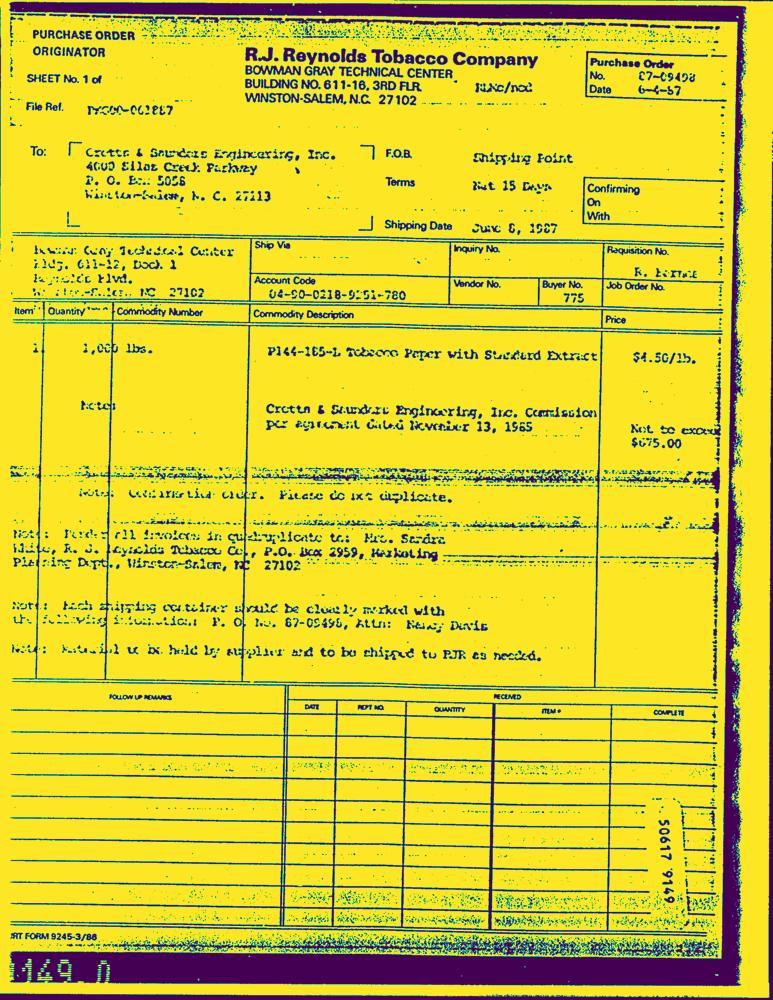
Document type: Invoice-Doc